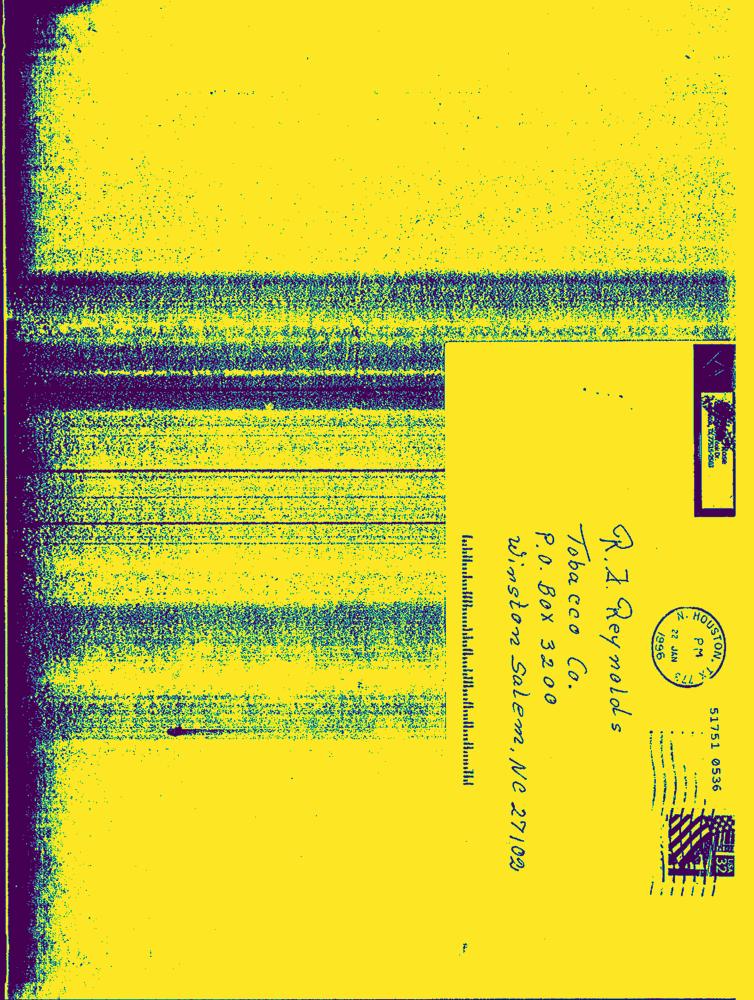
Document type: Hand-Written